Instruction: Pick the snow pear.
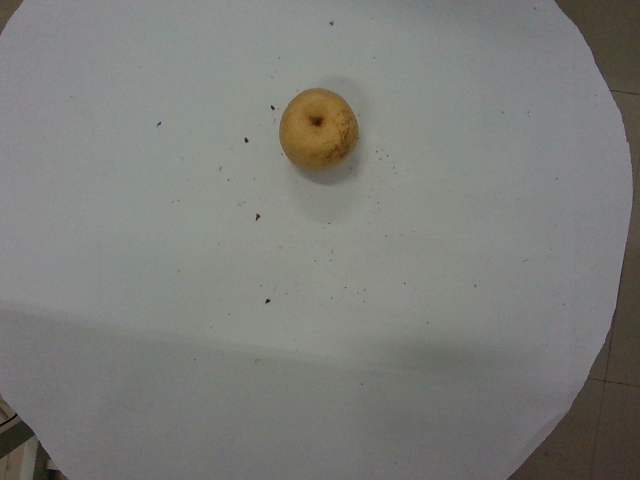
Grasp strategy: vertical